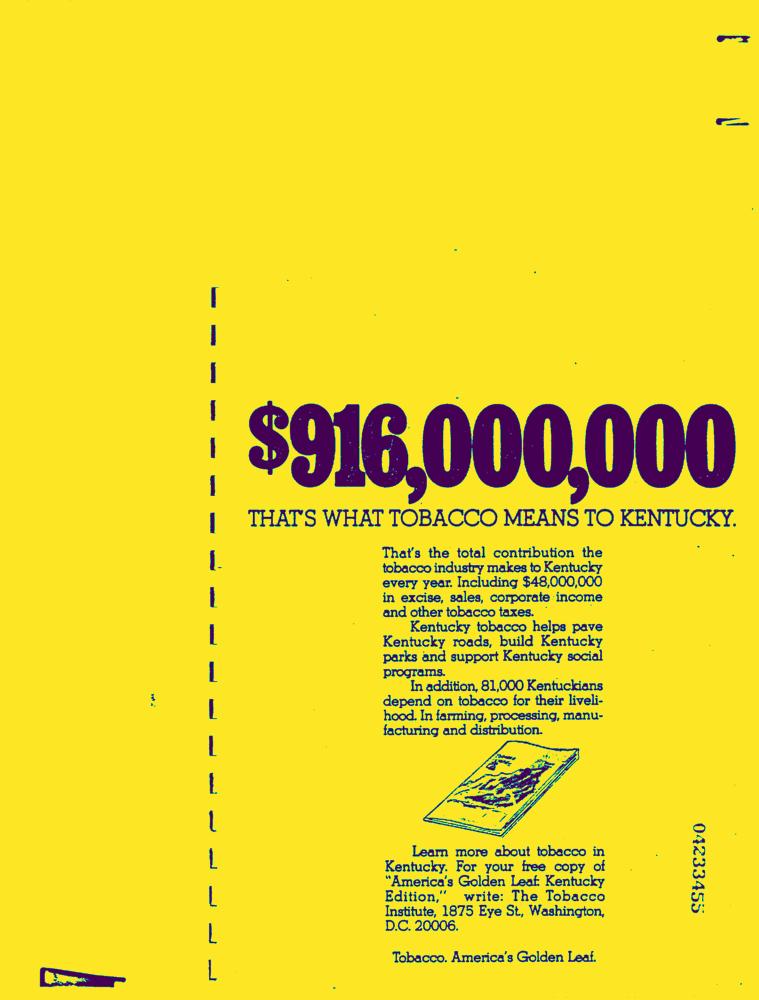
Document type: AD